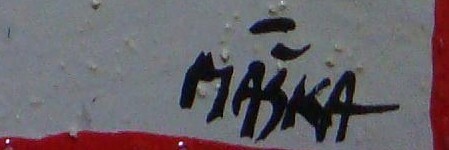
Signature of: jiří máška